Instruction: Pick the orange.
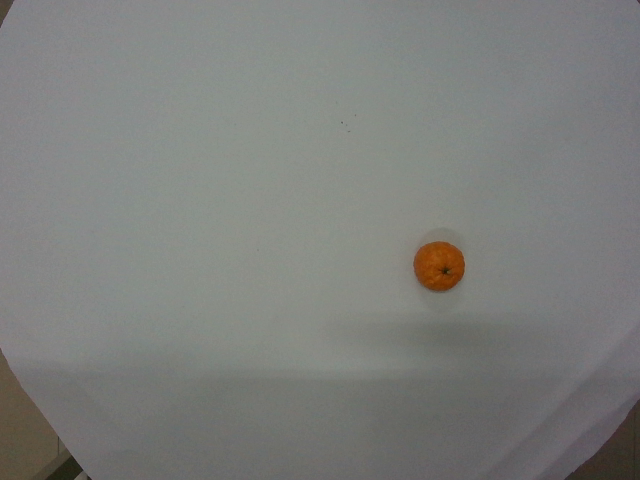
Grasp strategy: vertical